Patient: Male, age 48
A 48-year-old gentleman presented with fatigue for two weeks. There was no history of night sweats, weight loss or fever. He did not smoke, did not raise pets, abuse alcohol or drugs and did not report exposure to occupational dusts. Physical examination was normal. Renal function tests, urine microscopy and hemogram were normal. Serum calcium was elevated (1.43 mg/dL, normal 1.1-1.3). Chest radiographs showed miliary nodules (Figure 7, left). ACE levels were elevated (76 U/mL, normal 8-53). Tuberculin skin testing was negative. CT-Chest showed upper lobe predominant random micronodules and lower-lobe interlobular septal thickening (Figure 8, left & right). FOB was done with BAL and TBLB; BAL was negative for mycobacterial cultures and Xpert MTB/RIF. TBLB showed prominent perivascular non-necrotizing epitheloid granulomas with asteroid bodies (Figure 7, right). A diagnosis of miliary sarcoidosis was made and steroids were initiated. His symptoms and hypercalcemia resolved by four weeks and steroids were tapered over the next nine months. He remains asymptomatic on follow-up.
Keywords: micronodules, miliary, miliary tuberculosis, sarcoidosis
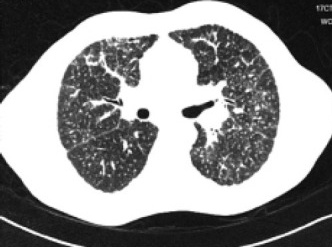
Image caption: Composite image of the HRCT image of Patient 4 showing. upper lobes) random nodules with perilymphatic predominance, beading of the right oblique fissure, and ,perivascular nodules, and.